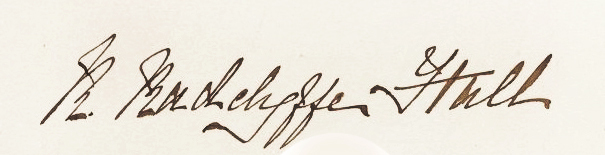
Signature of: radclyffe hall